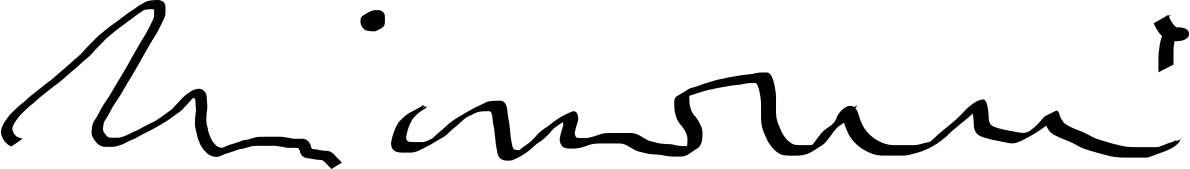
Signature of: rachid mimouni